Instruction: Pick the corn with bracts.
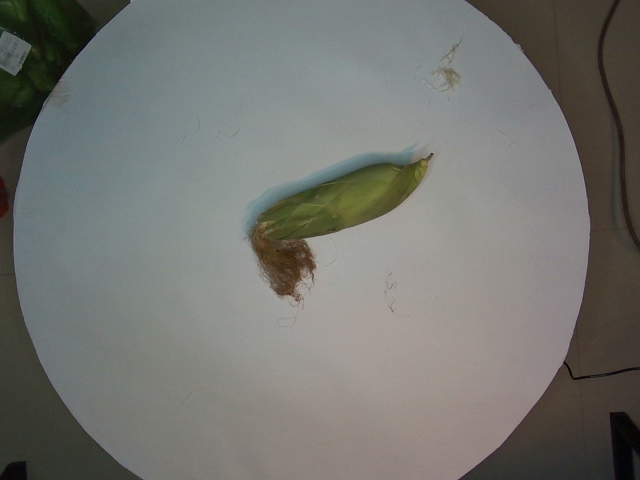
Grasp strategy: vertical